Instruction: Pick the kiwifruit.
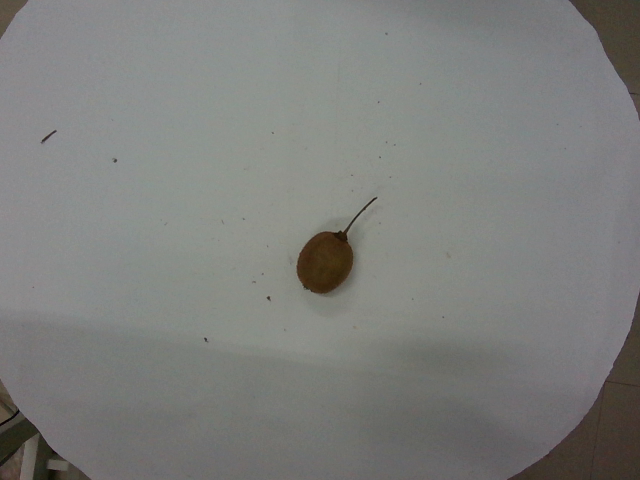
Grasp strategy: vertical